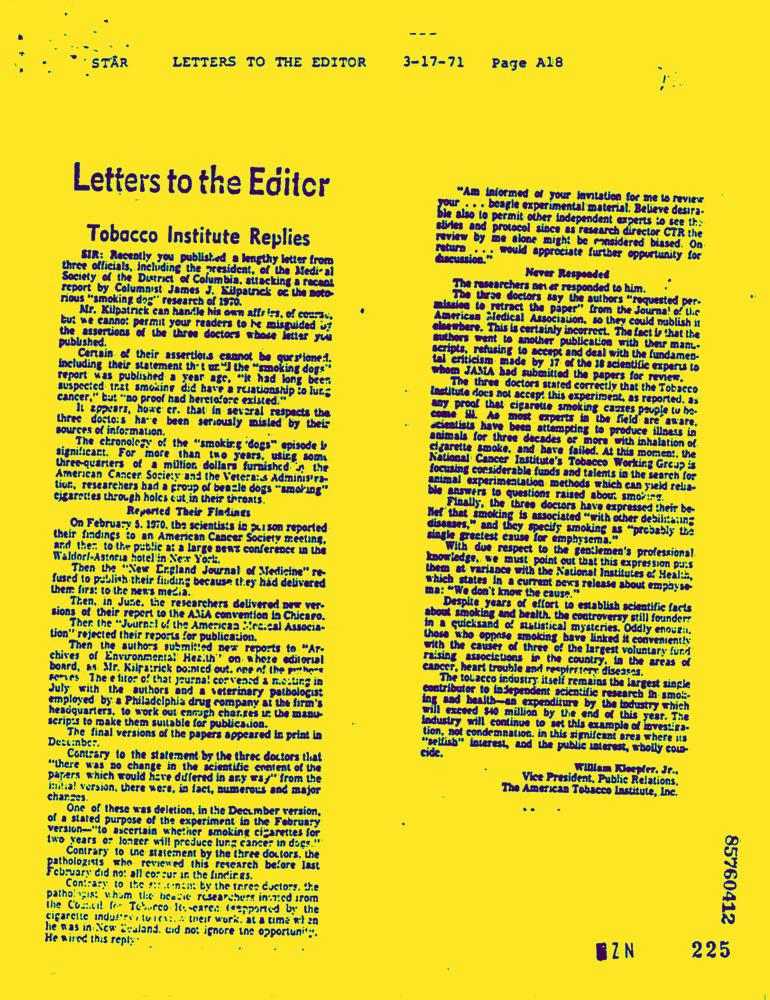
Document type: News-Article